Question: Explain the disease:
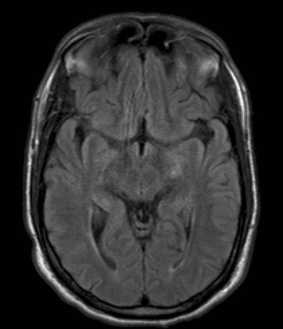
Answer: The disease is discussed as: Monocular Blindness - Optic nerve proximal to Chiasm
• Retinal Detachment
• Central Retinal Artery/Vein Occlusion
• Optic Neuritis
• Trauma
• Tumor

Bitemporal Hemianopsia - Suprasellar lesion behind chiasm
• Pituitary Adenoma

Homonymous Hemianoposia - Distal to Chiasm:
• 40% Occipital, 25% Temporal, 5% optic tract and LGB
• 70% infarcts, 15% neoplasms, 5% hemorrhage, ??% trauma
>>>PCA infarct
>>>MCA infarct
>>>AChA infarct (Eur Neurol 2000;43(1):35-8)
>>>Watershed Infarcts (Acta Med Scand 1984;216(4):417-22)
>>>Carotid Dissection (J Neuroophthalmol 1999 Jun;19(2):136-9)
>>>Chiropractic Manipulation (Am J Ophthalmol 1997 Jun;123(6):851-2)
• Lateral Geniculate Body (LGB)
• Occipital Infarct
>>>Unilateral progressing to Bilateral (J Neurol Neurosurg Psychiatry 1983 Jan;46(1):78-80)

Quandrantanopsia - Optic Radiations distal to LGB (Lateral Geniculate Body)  Lesions in Myer's loop cause a superior quadrantanopsia.

Test yourself:
http://www.thinkingmedicine.com/elearning/vfield/
http://www.thebarrow.org/Education_And_Resources/Barrow_Quarterly/205263
http://en.wikipedia.org/wiki/Lateral_geniculate_nucleus
http://en.wikipedia.org/wiki/File:ERP_-_optic_cabling.jpg
http://www.ihrfoundation.org/intracranial/hypertension/info/C68/
http://www.osnsupersite.com/view.aspx?rid=29843
http://www.reingoldeyecenter.com/glaucoma.aspx